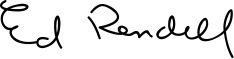
Signature of: ed rendell